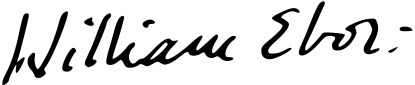
Signature of: william temple